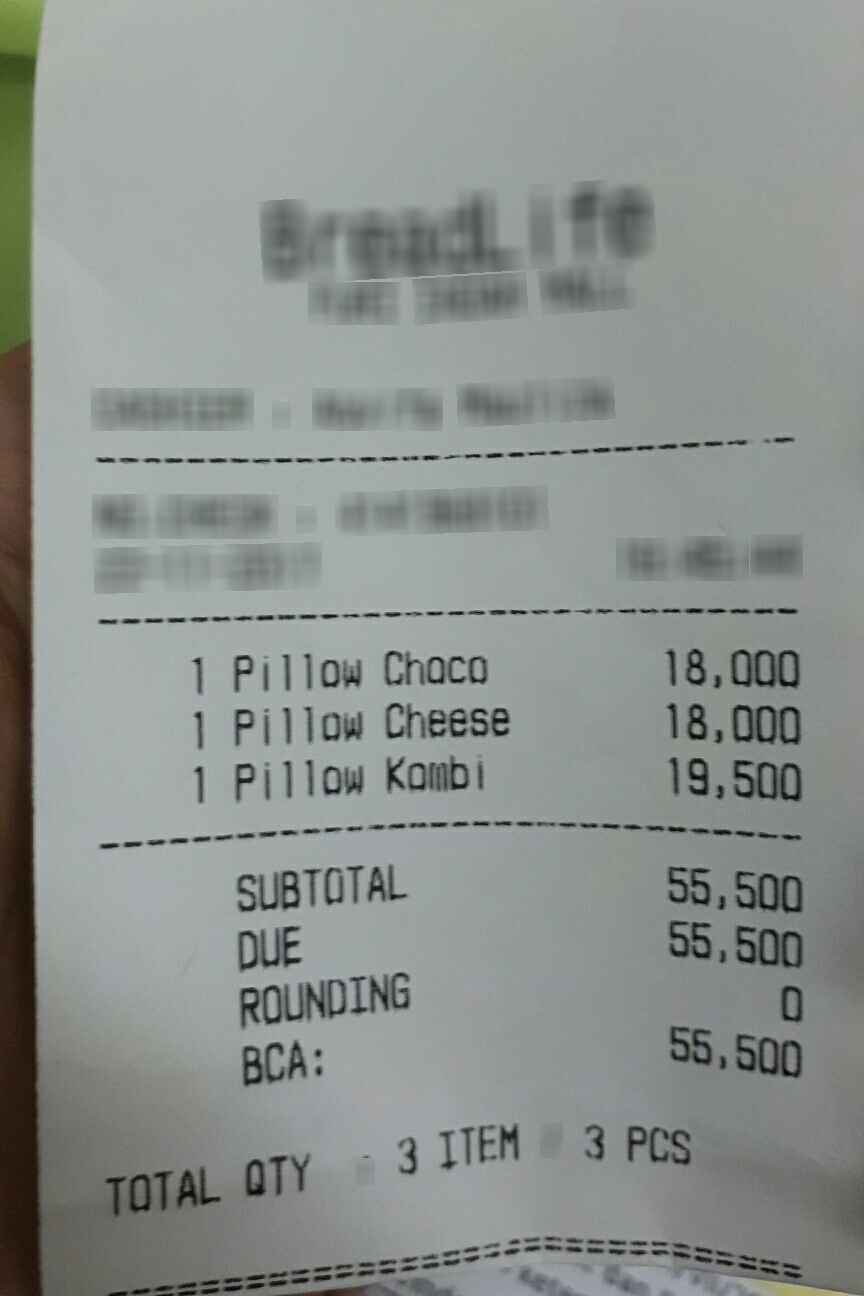
Extraction:
receipt: line_items: name: Pillow Choco
price: 18,000
qty: 1
name: Pillow Cheese
price: 18,000
qty: 1
name: Pillow Kombi
price: 19,500
qty: 1
subtotal: 55,500
total: 55,500